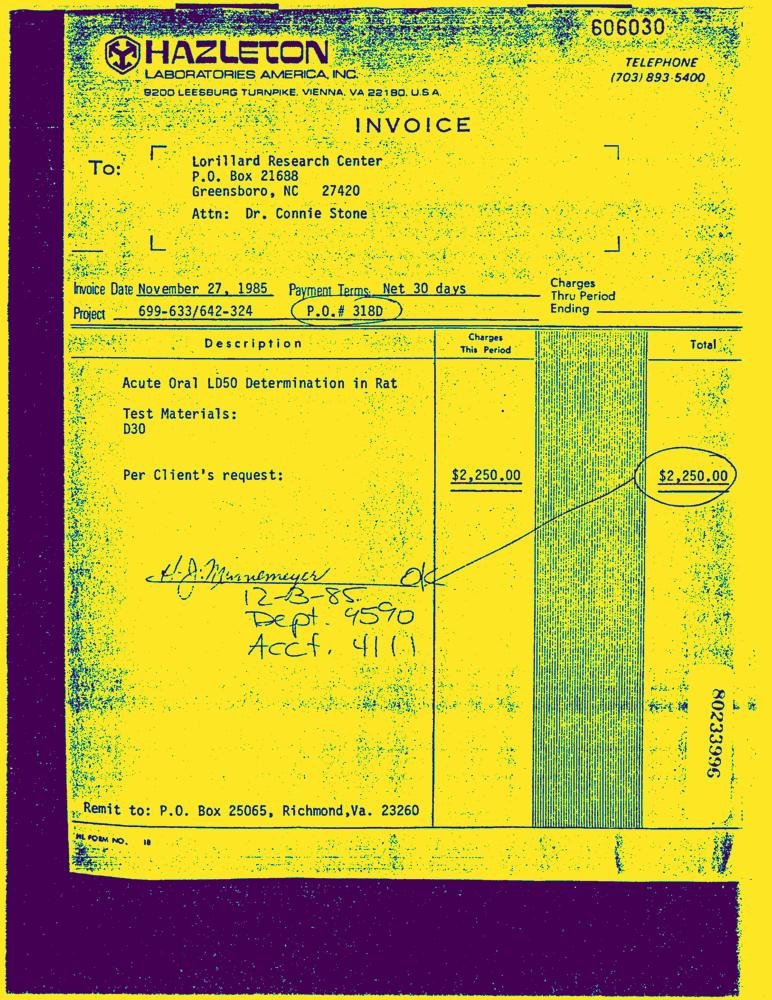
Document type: Invoice-Doc